Question: How does the patient history play a role?
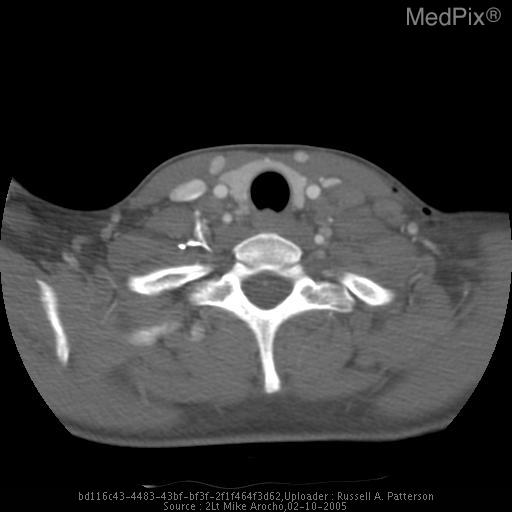
Answer: The patient's history of 27 yr old woman with c/o lymphadenopathy and fatigue for several months is key in understanding the case.